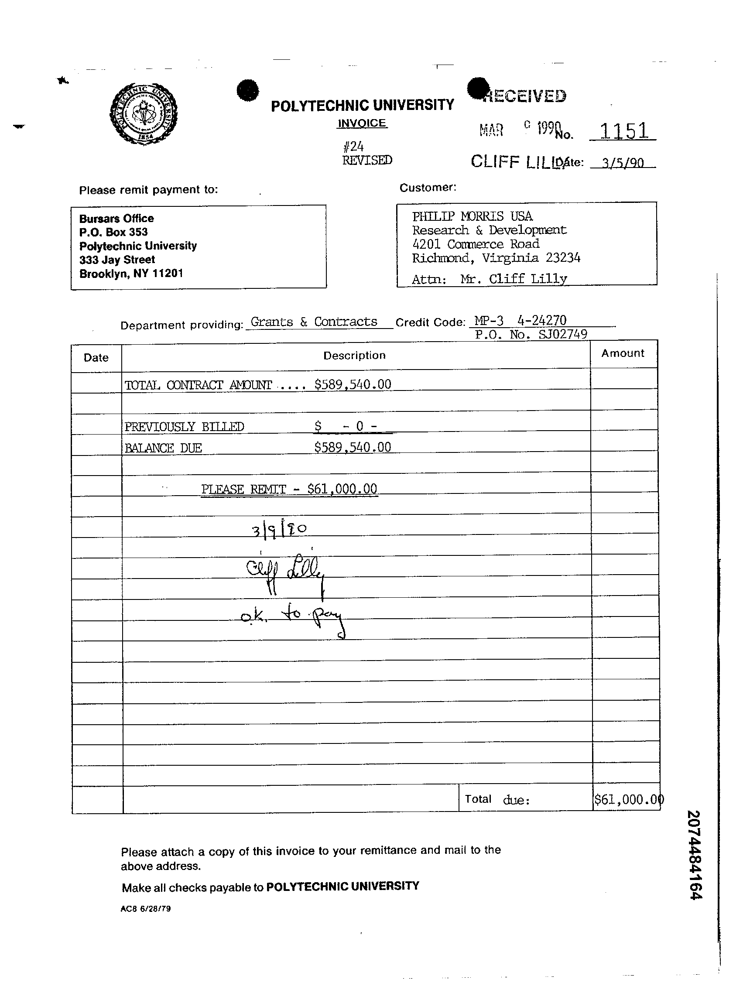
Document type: Invoice